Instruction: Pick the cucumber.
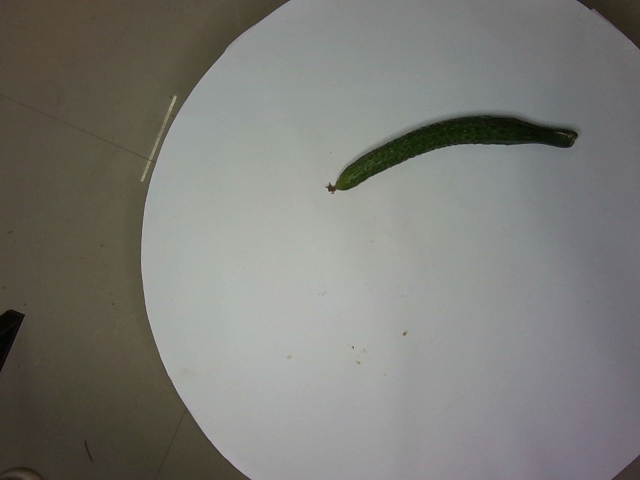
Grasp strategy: vertical